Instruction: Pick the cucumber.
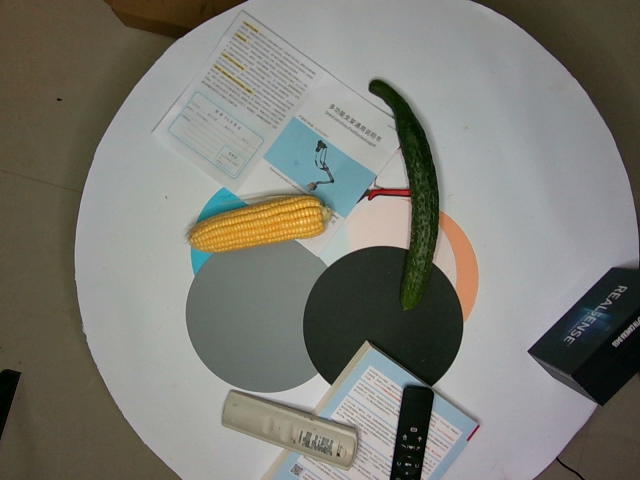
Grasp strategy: vertical